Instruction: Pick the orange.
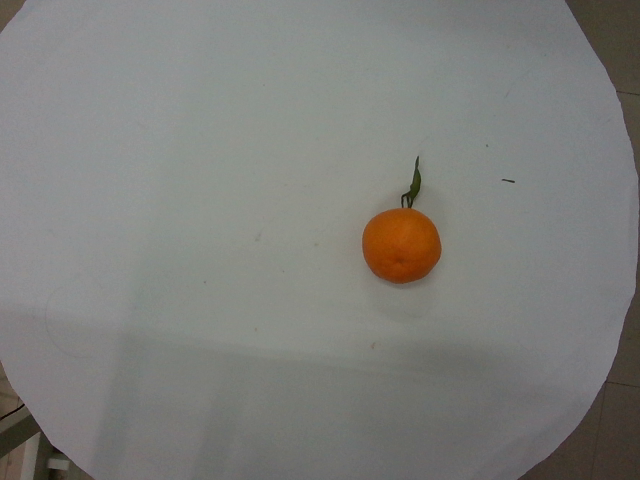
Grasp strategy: vertical